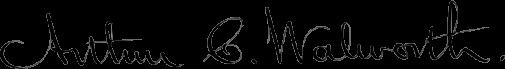
Signature of: arthur clarence walworth